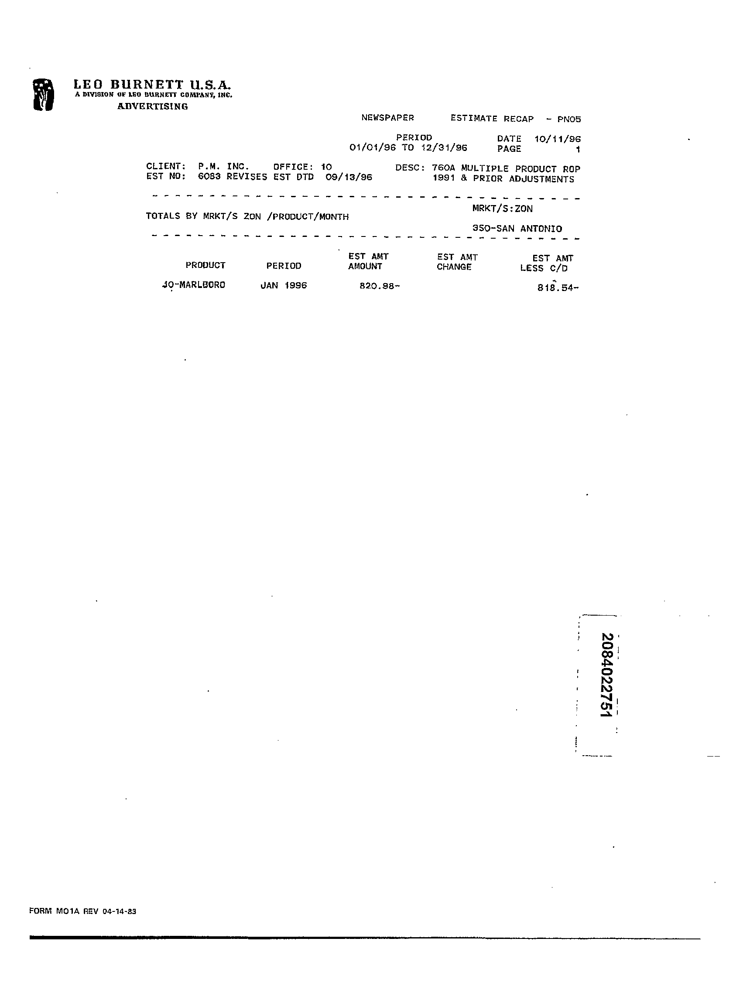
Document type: Invoice